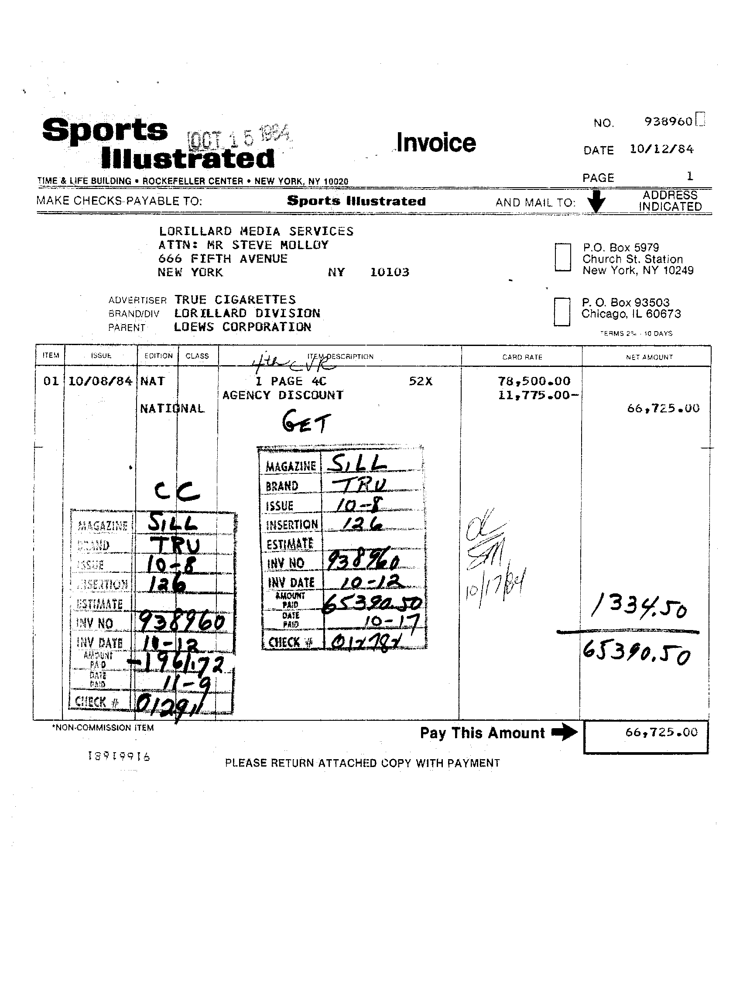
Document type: Invoice